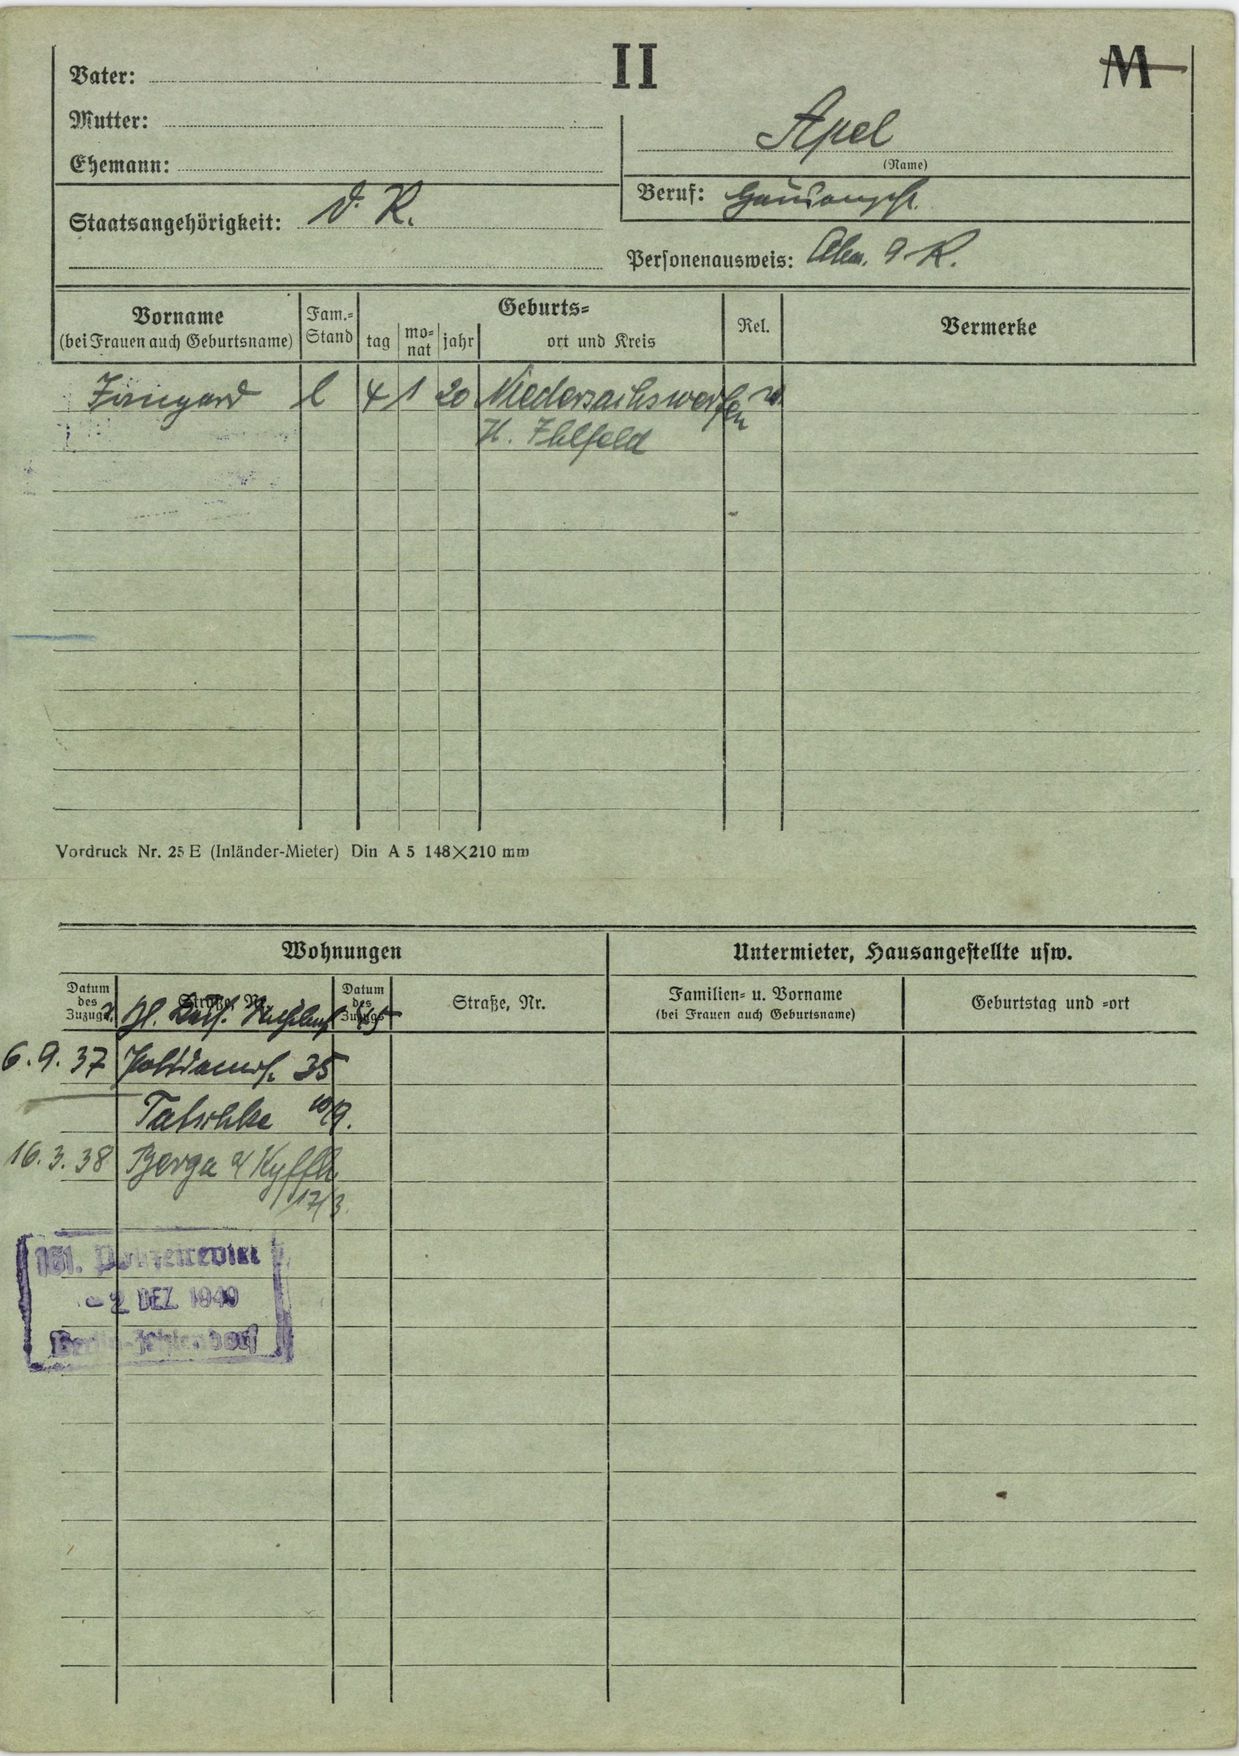
Apel